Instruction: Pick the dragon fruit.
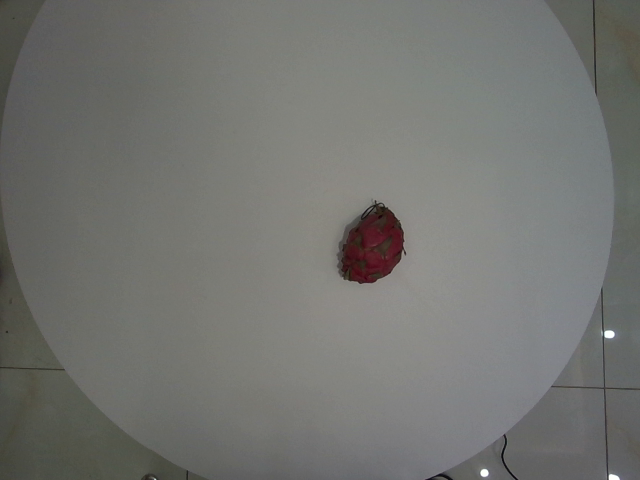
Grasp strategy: vertical